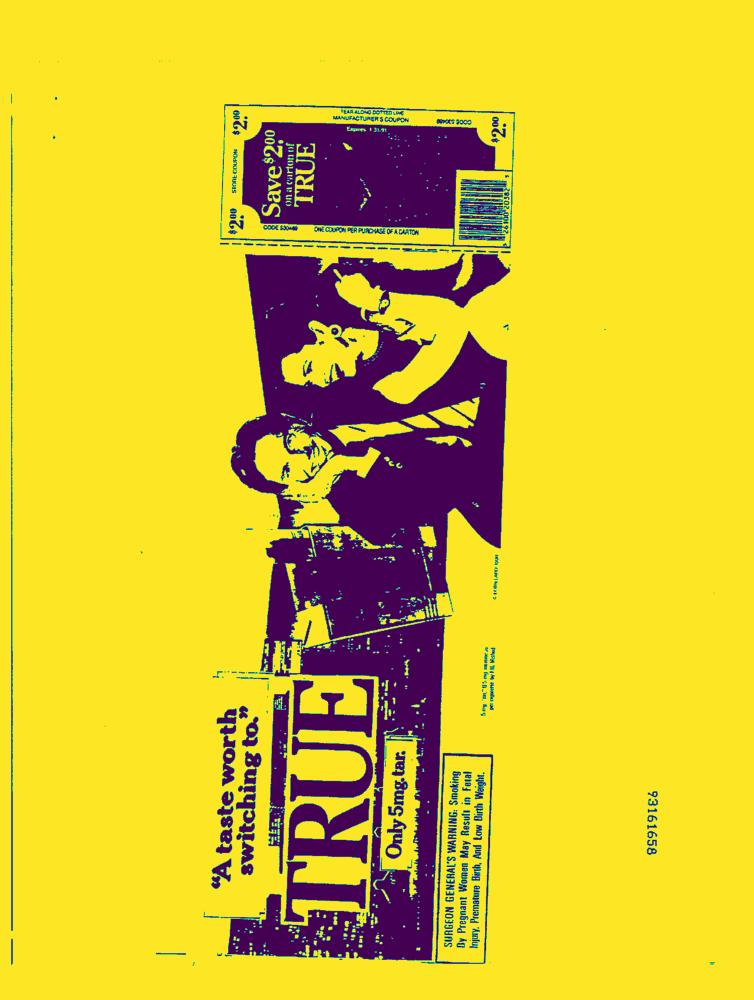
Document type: AD